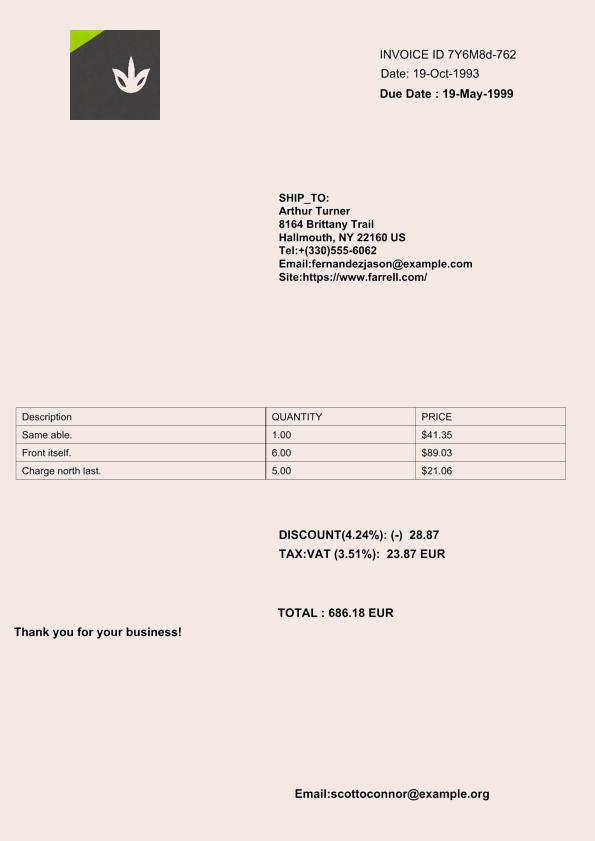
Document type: Invoice